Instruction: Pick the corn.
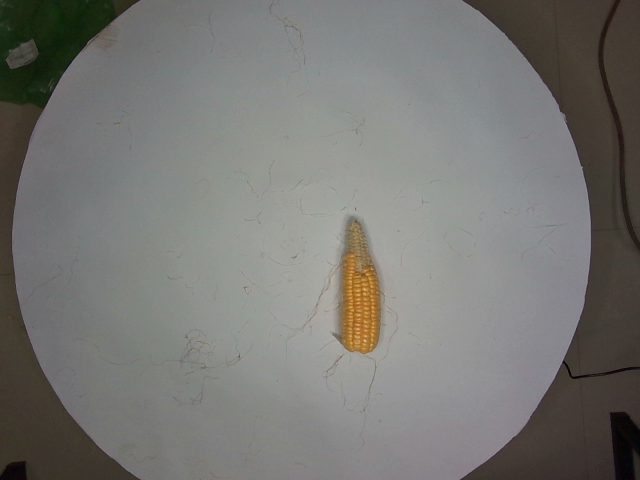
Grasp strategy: vertical